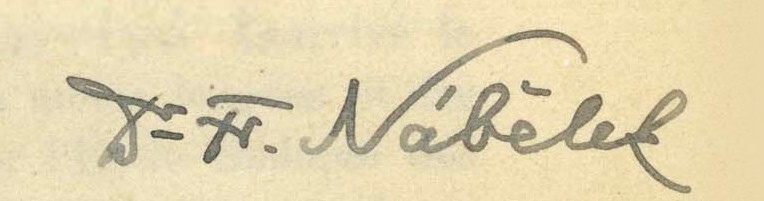
Signature of: františek nábělek